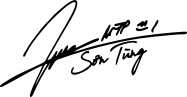
Signature of: sơn tùng m tp